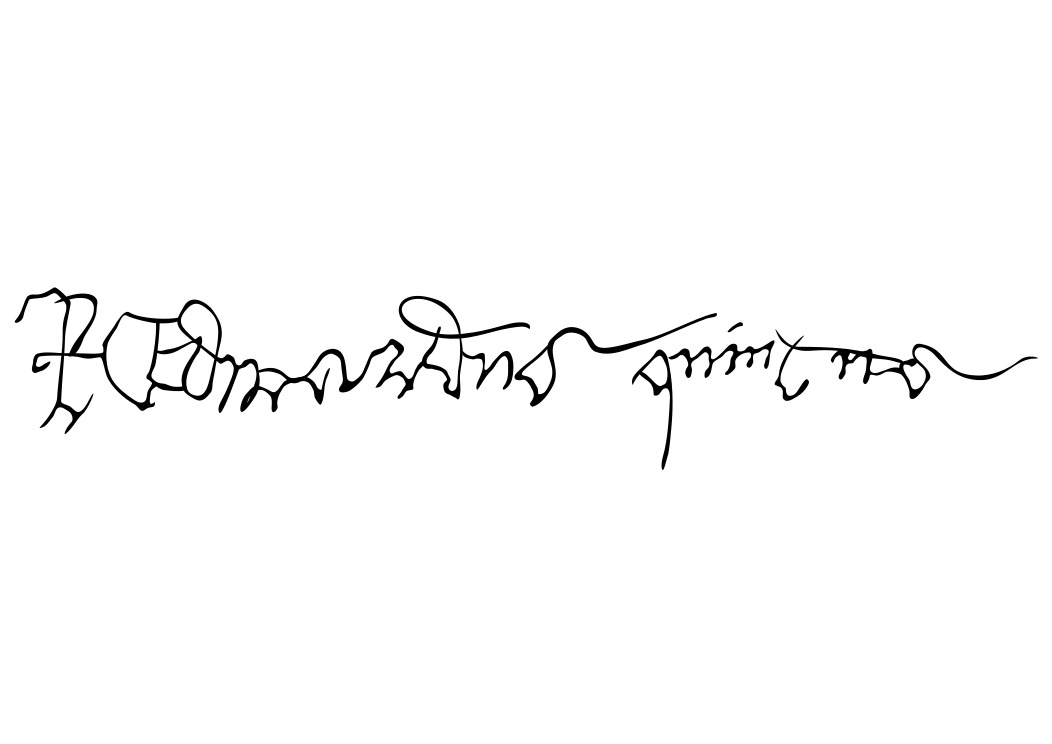
Signature of: edward v of england